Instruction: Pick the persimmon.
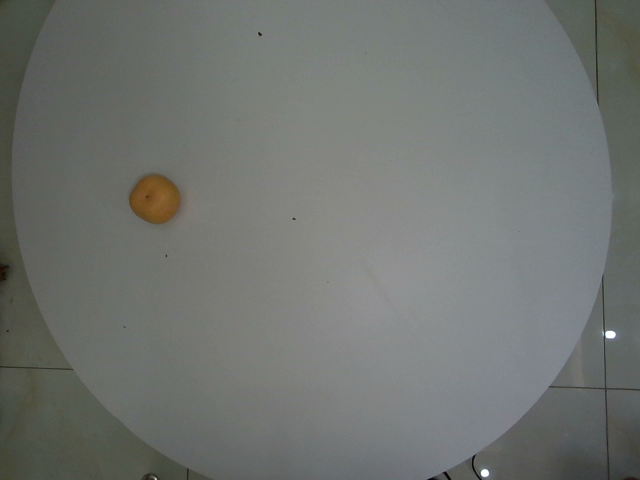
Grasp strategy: vertical